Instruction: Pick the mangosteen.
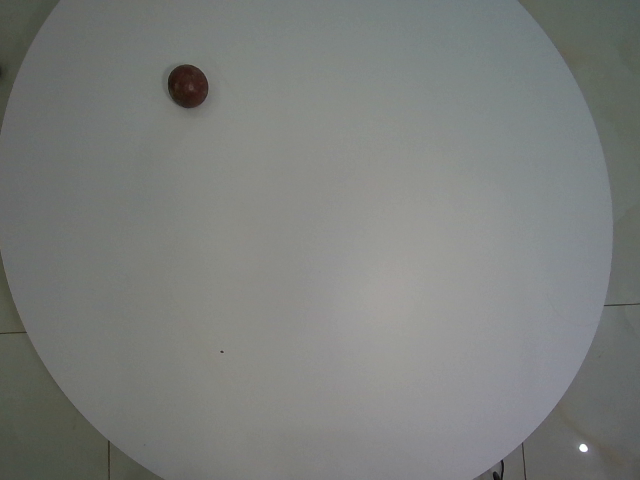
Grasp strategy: vertical